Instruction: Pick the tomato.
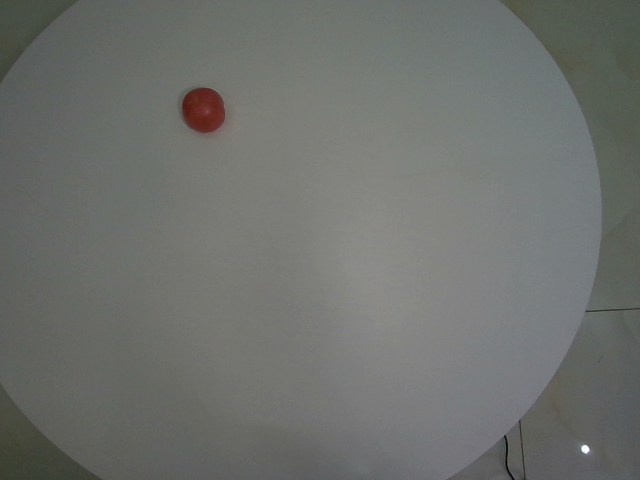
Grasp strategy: vertical